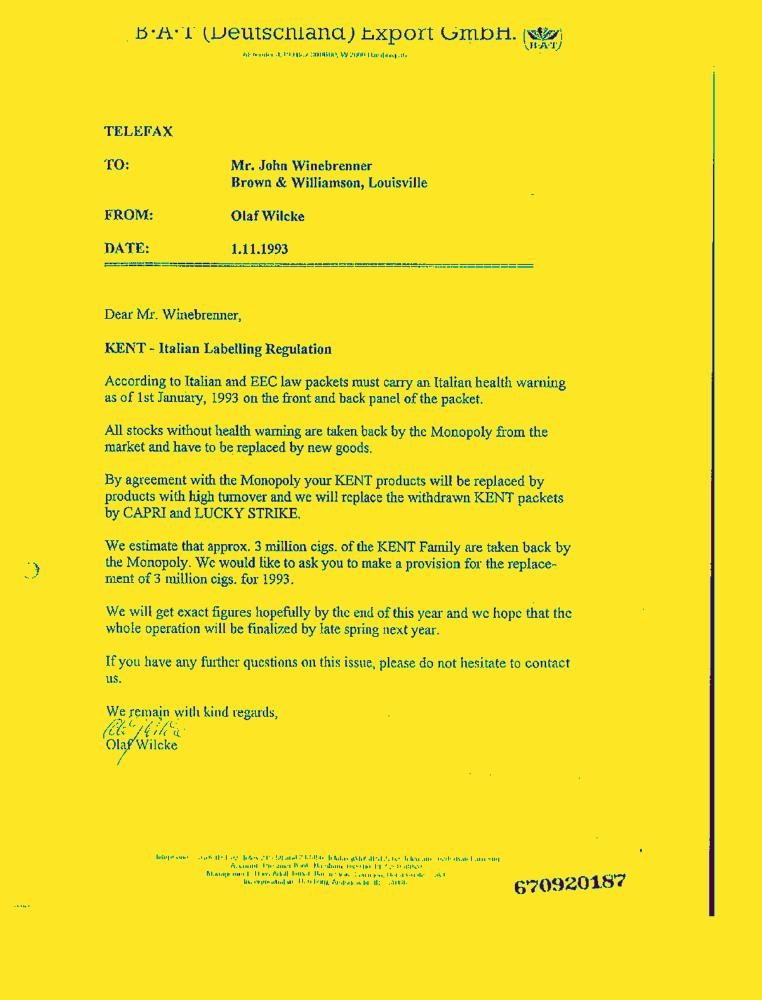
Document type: Letter-Doc